Question: What appears to be the issue?
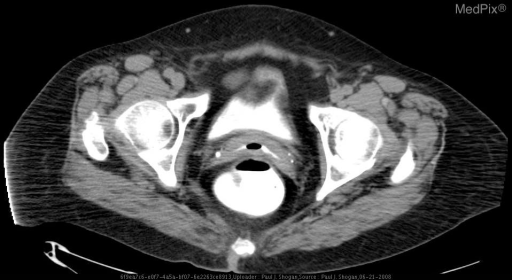
Answer: The findings suggest Initial axial CT images through the pelvis demonstrate a paucity of contrast in the rectum.   There is no contrast material in the vagina.  The patient is status post hysterectomy. Delayed axial CT images through the pelvis, obtained 6 hours after the initial scan reveal contrast within the bladder and rectum.  No contrast material is noted within the vagina. Rectal contrast was administered, with subsequent axial CT images through the pelvis with rectal tube and balloon in place, demonstrating contrast material within the vagina.  A fistula tract is not visualized.   The rectal tube was removed, and the patient was reimaged.  Contrast material is again noted within the vagina.  Additionally, there is soft tissue stranding posterior to the vagina, and anterior to the rectum, which may represent the fistula tract.  Fluoroscopic images from a barium enema demonstrate a rectovaginal fistula.  Although a fistula tract is not clearly visualized, contrast is noted to pass from the anterior rectum to the vagina.. The rectal tube was removed, and the patient was reimaged.  Contrast material is again noted within the vagina.  Additionally, there is soft tissue stranding posterior to the vagina, and anterior to the rectum which may represent the fistula tract.. The patient might have a history of 71 year old female, status post hysterectomy presenting with feces per the vagina..